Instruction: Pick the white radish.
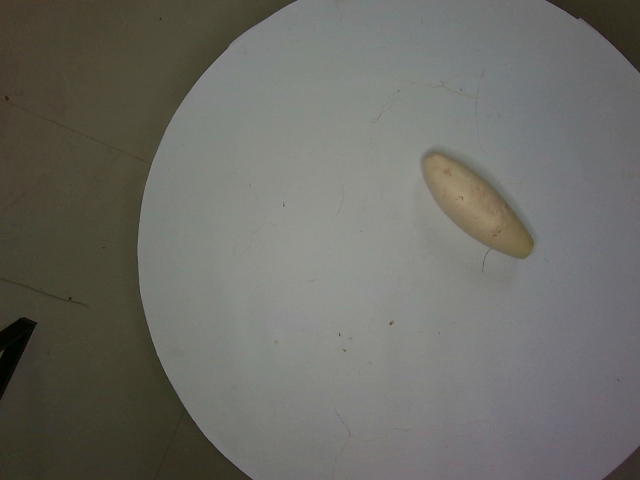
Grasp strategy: vertical